Question: What are the imaging findings?
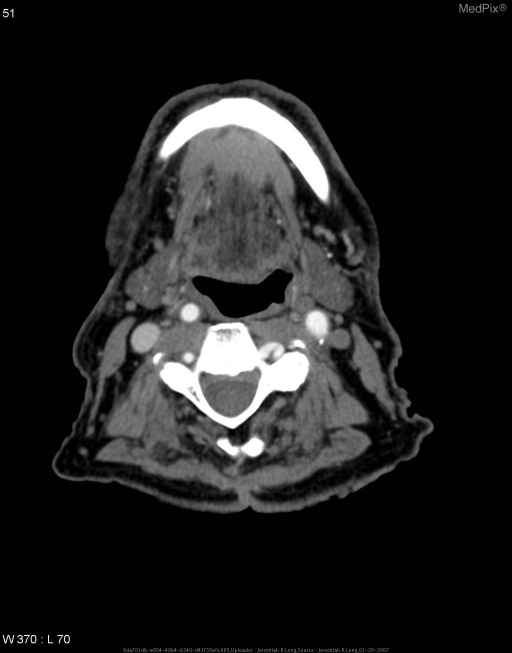
Answer: The imaging shows Contrast enhanced axial CT images of the neck demonstrate a marked tortuosity of the right internal carotid artery just distal to the carotid bulb.  There is medial deviation of the internal carotid with mass effect on the adjacent retropharyngeal soft tissues of the neck.  This correlates with the patient's "mass" alluded to in the clinical history.  Incidentally noted are calcified atherosclerotic plaques.

A thick section multi-planar reformatted image demonstrates the tortuosity of this vessel well.

Also in the patient's prior studies was a carotid dopler ultrasound examination which again demonstrated the tortuosity of this vessel. Contrast enhanced axial CT images demonstrate a marked tortuosity of the right internal carotid artery just distal to the carotid bulb with mass effect on the adjacent retropharyngeal soft tissues of the neck.

Incidentally noted are calcified atherosclerotic plaques..